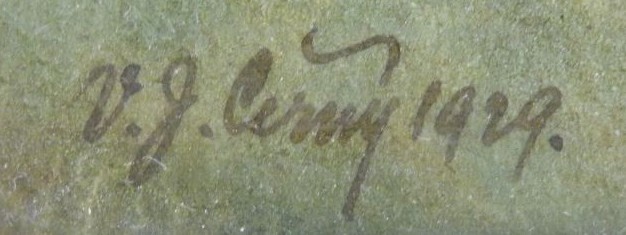
Signature of: václav jiří černý